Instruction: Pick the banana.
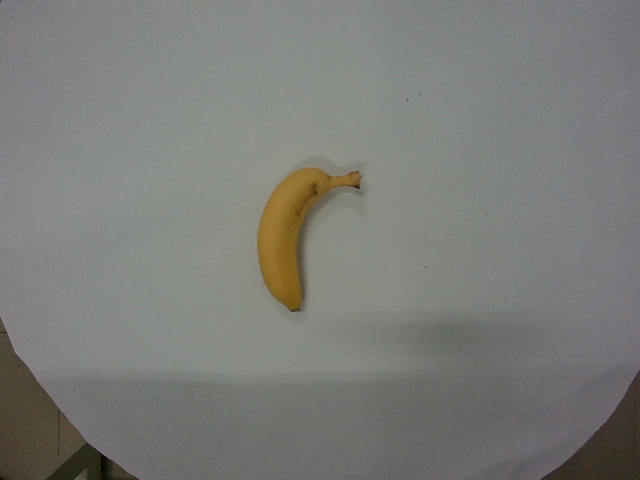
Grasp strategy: vertical